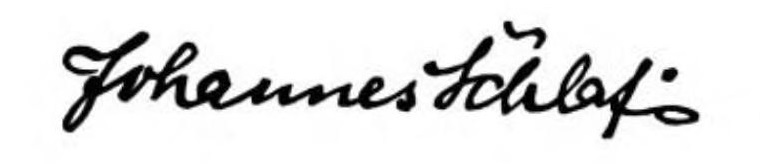
Signature of: johannes schlaf